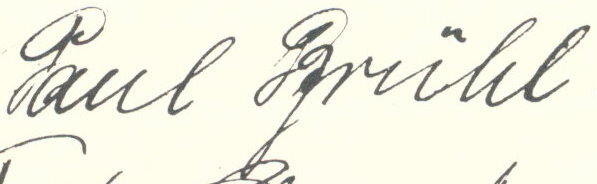
Signature of: paul brühl